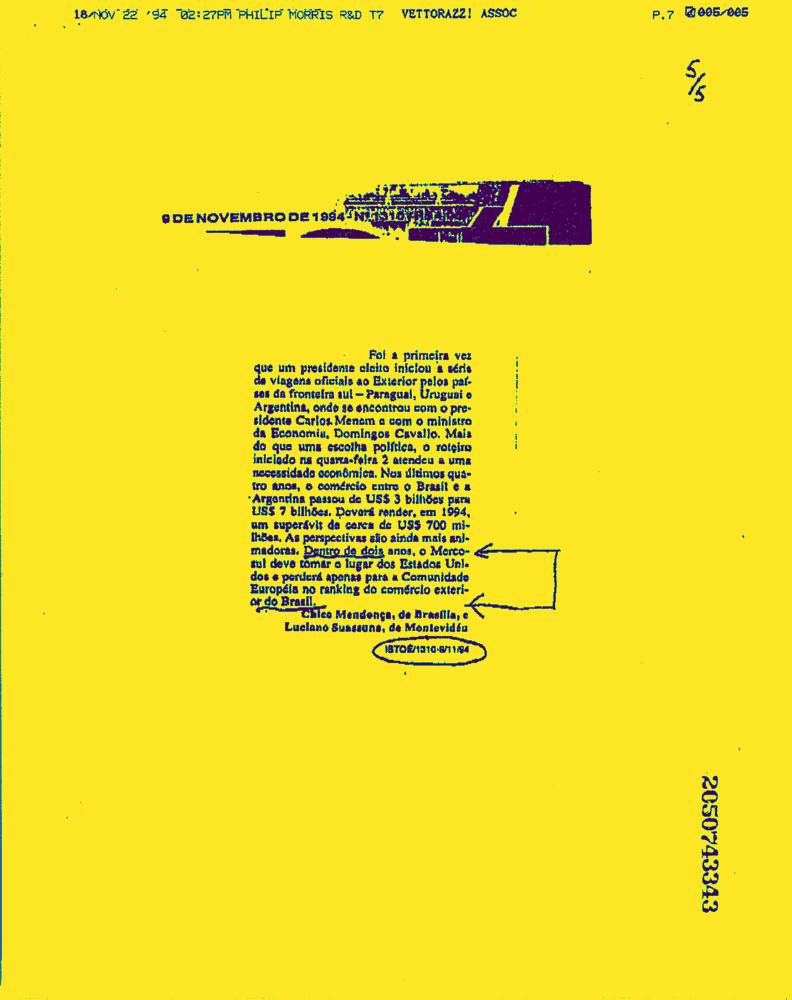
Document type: News-Article